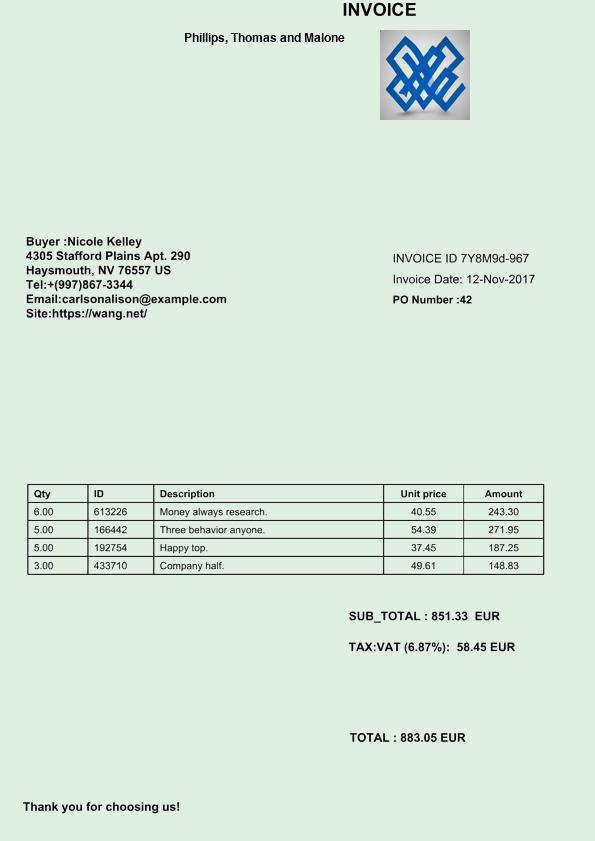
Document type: Invoice